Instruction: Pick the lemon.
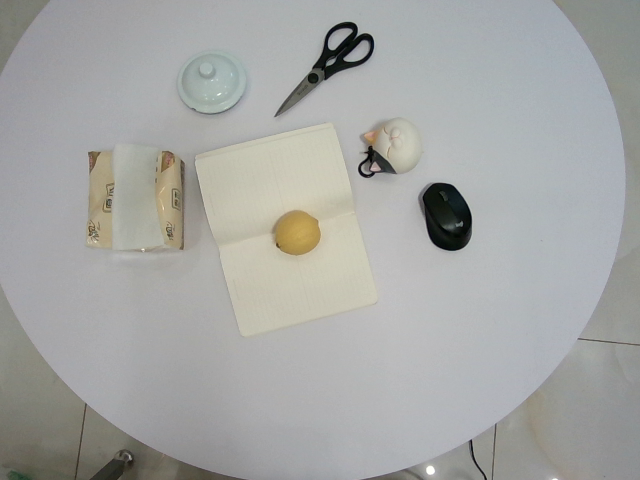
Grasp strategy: vertical